Question: What is the name of the tenant mentioned in the document?
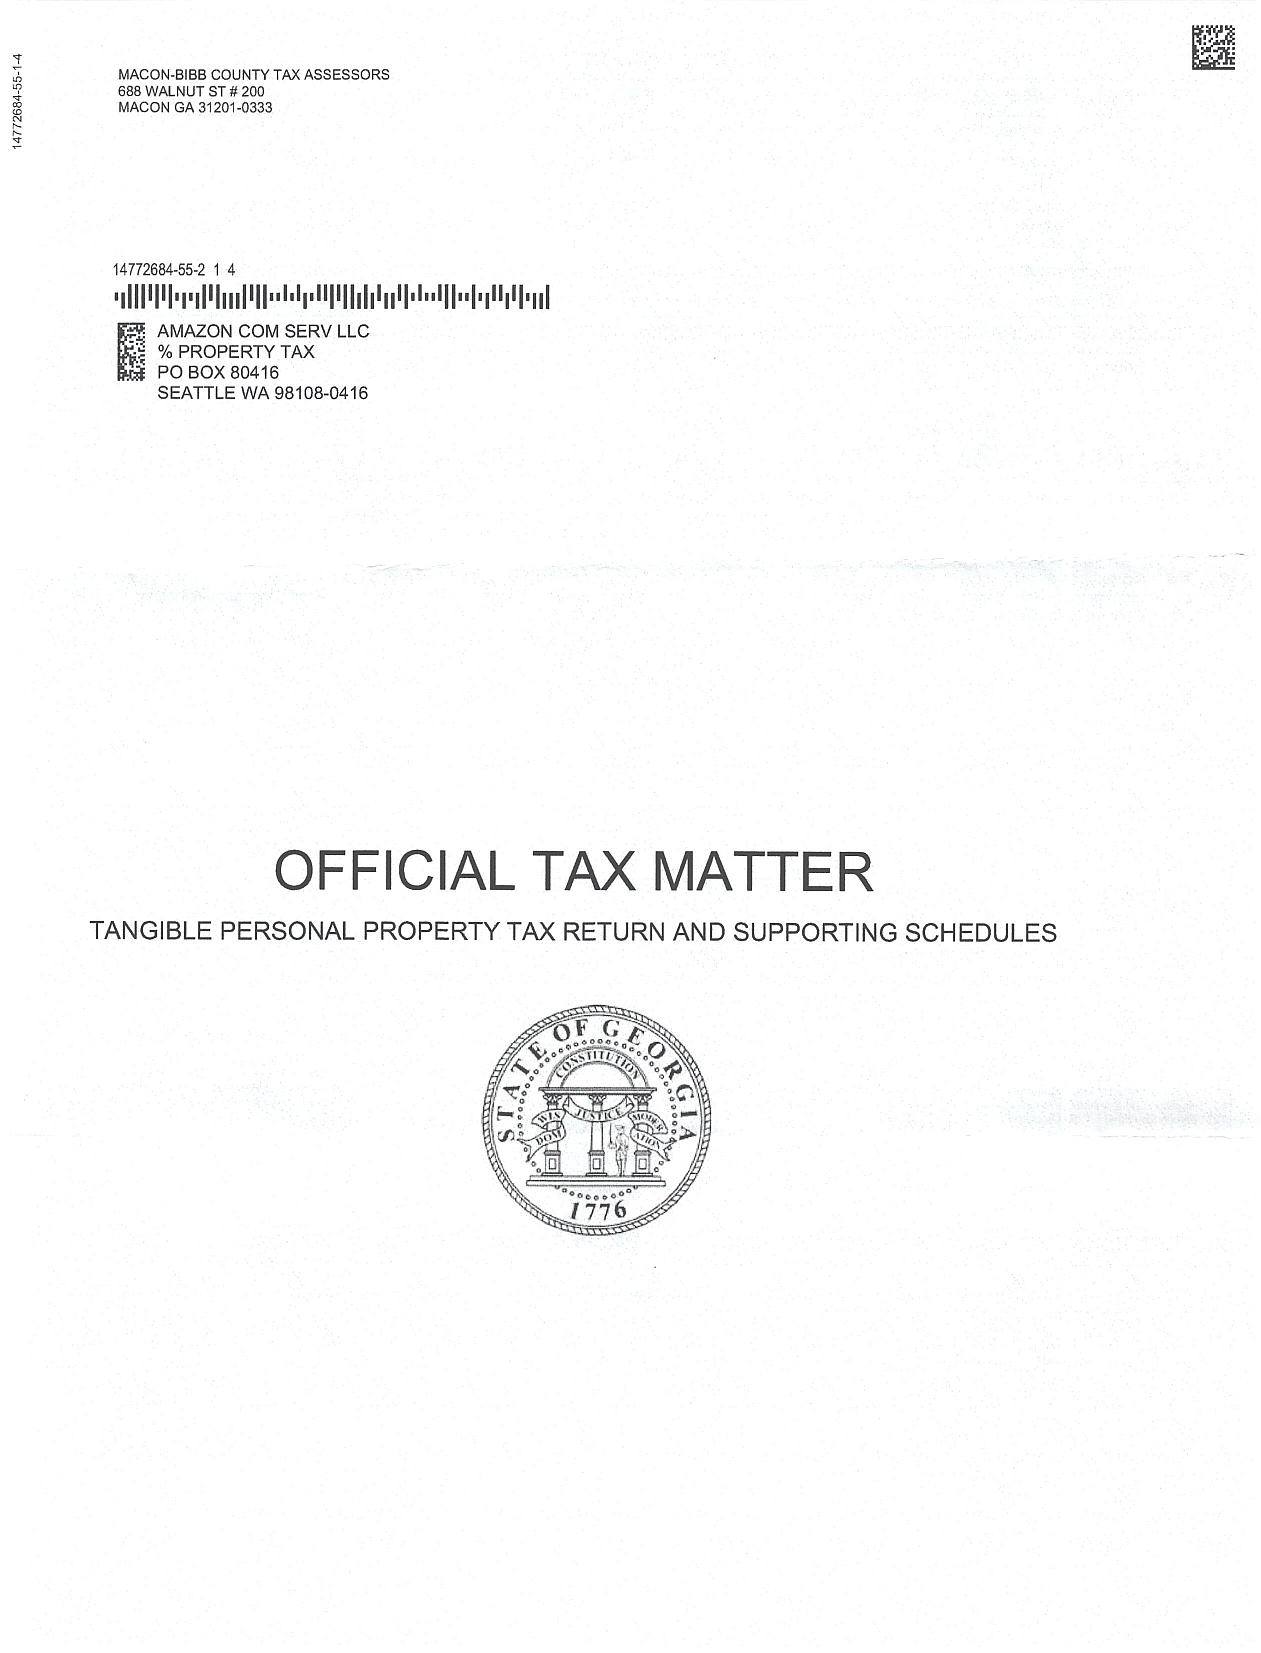
Answer: "AMAZON COM SERV LLC"